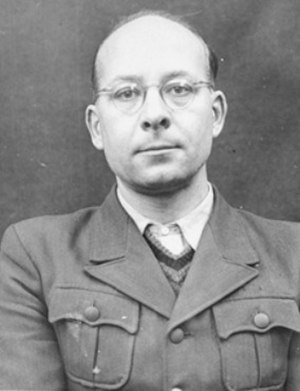
English: Portrait of Helmut Poppendick as a defendant in the Medical Case Trial at Nuremberg.